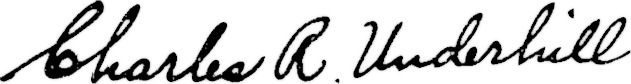
Signature of: charles r underhill